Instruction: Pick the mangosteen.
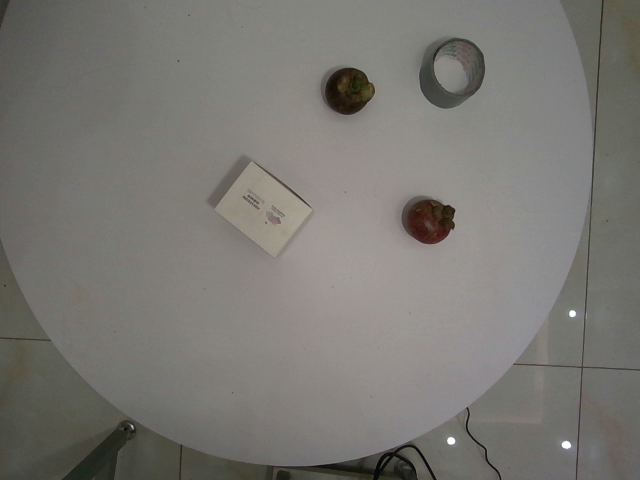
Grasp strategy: vertical